Question: What type of tax is indicated in the document, personal property or real estate?
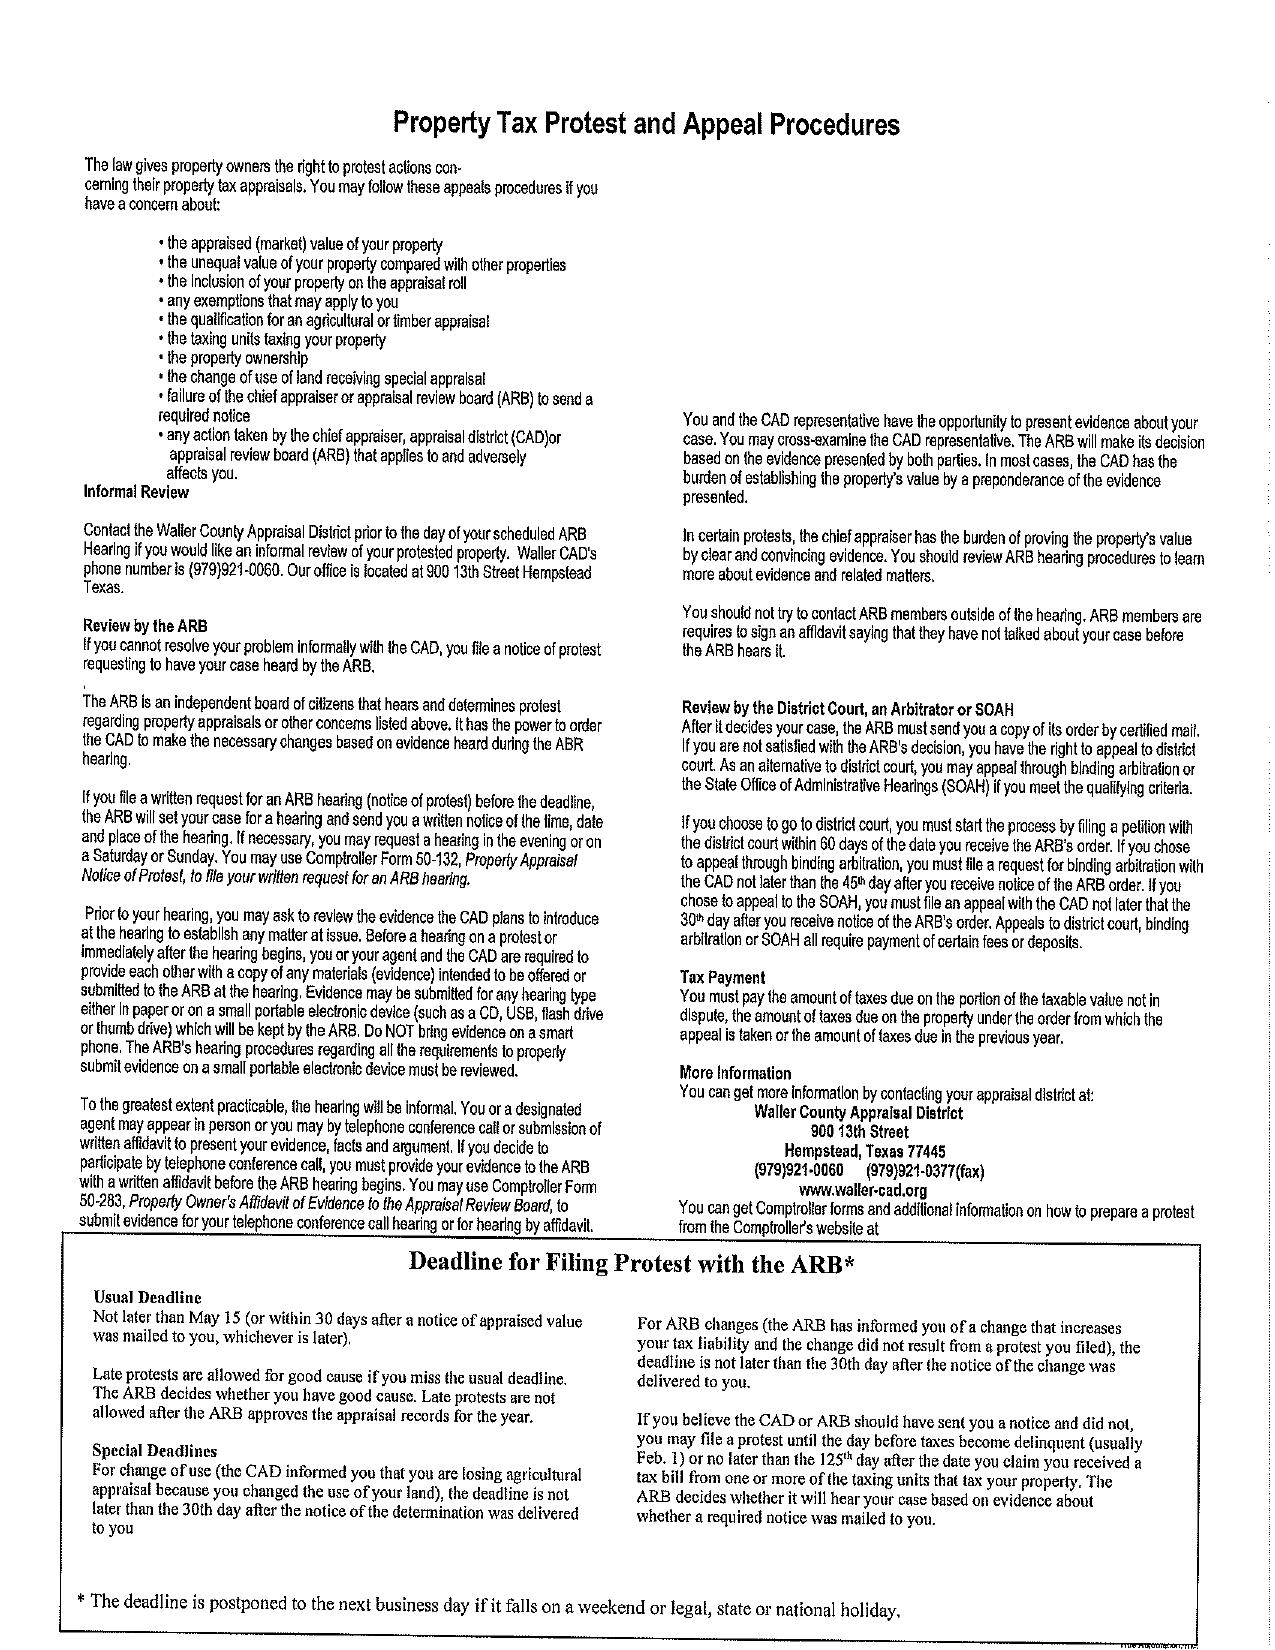
Answer: "Real Estate Tax"